Can you pull out the amount in words, numerical amount, payee's name, date of the cheque, and the bank's name from the image?
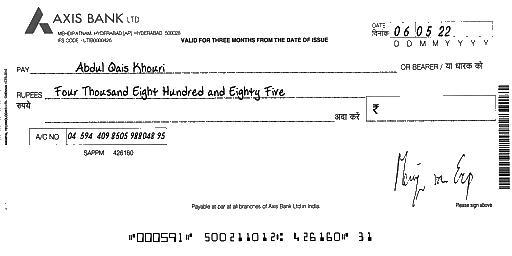
amt_in_words: Four Thousand Eight Hundred and Eighty Five
amt_in_figures:
payee_name: Abdul Qais Khouri
bank_name: AXIS BANK
cheque_date: 06/05/22